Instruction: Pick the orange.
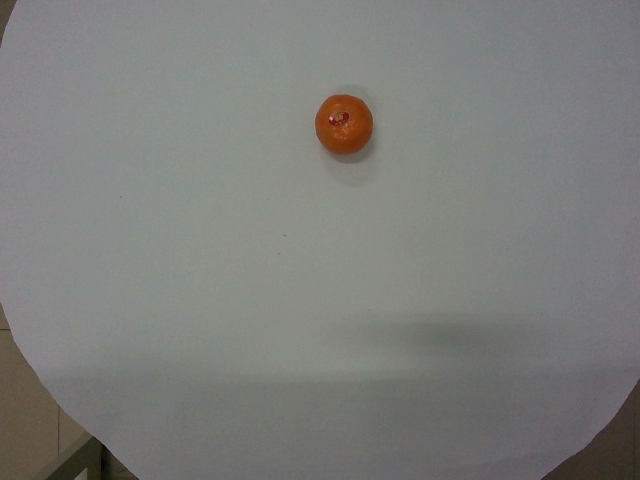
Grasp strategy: vertical